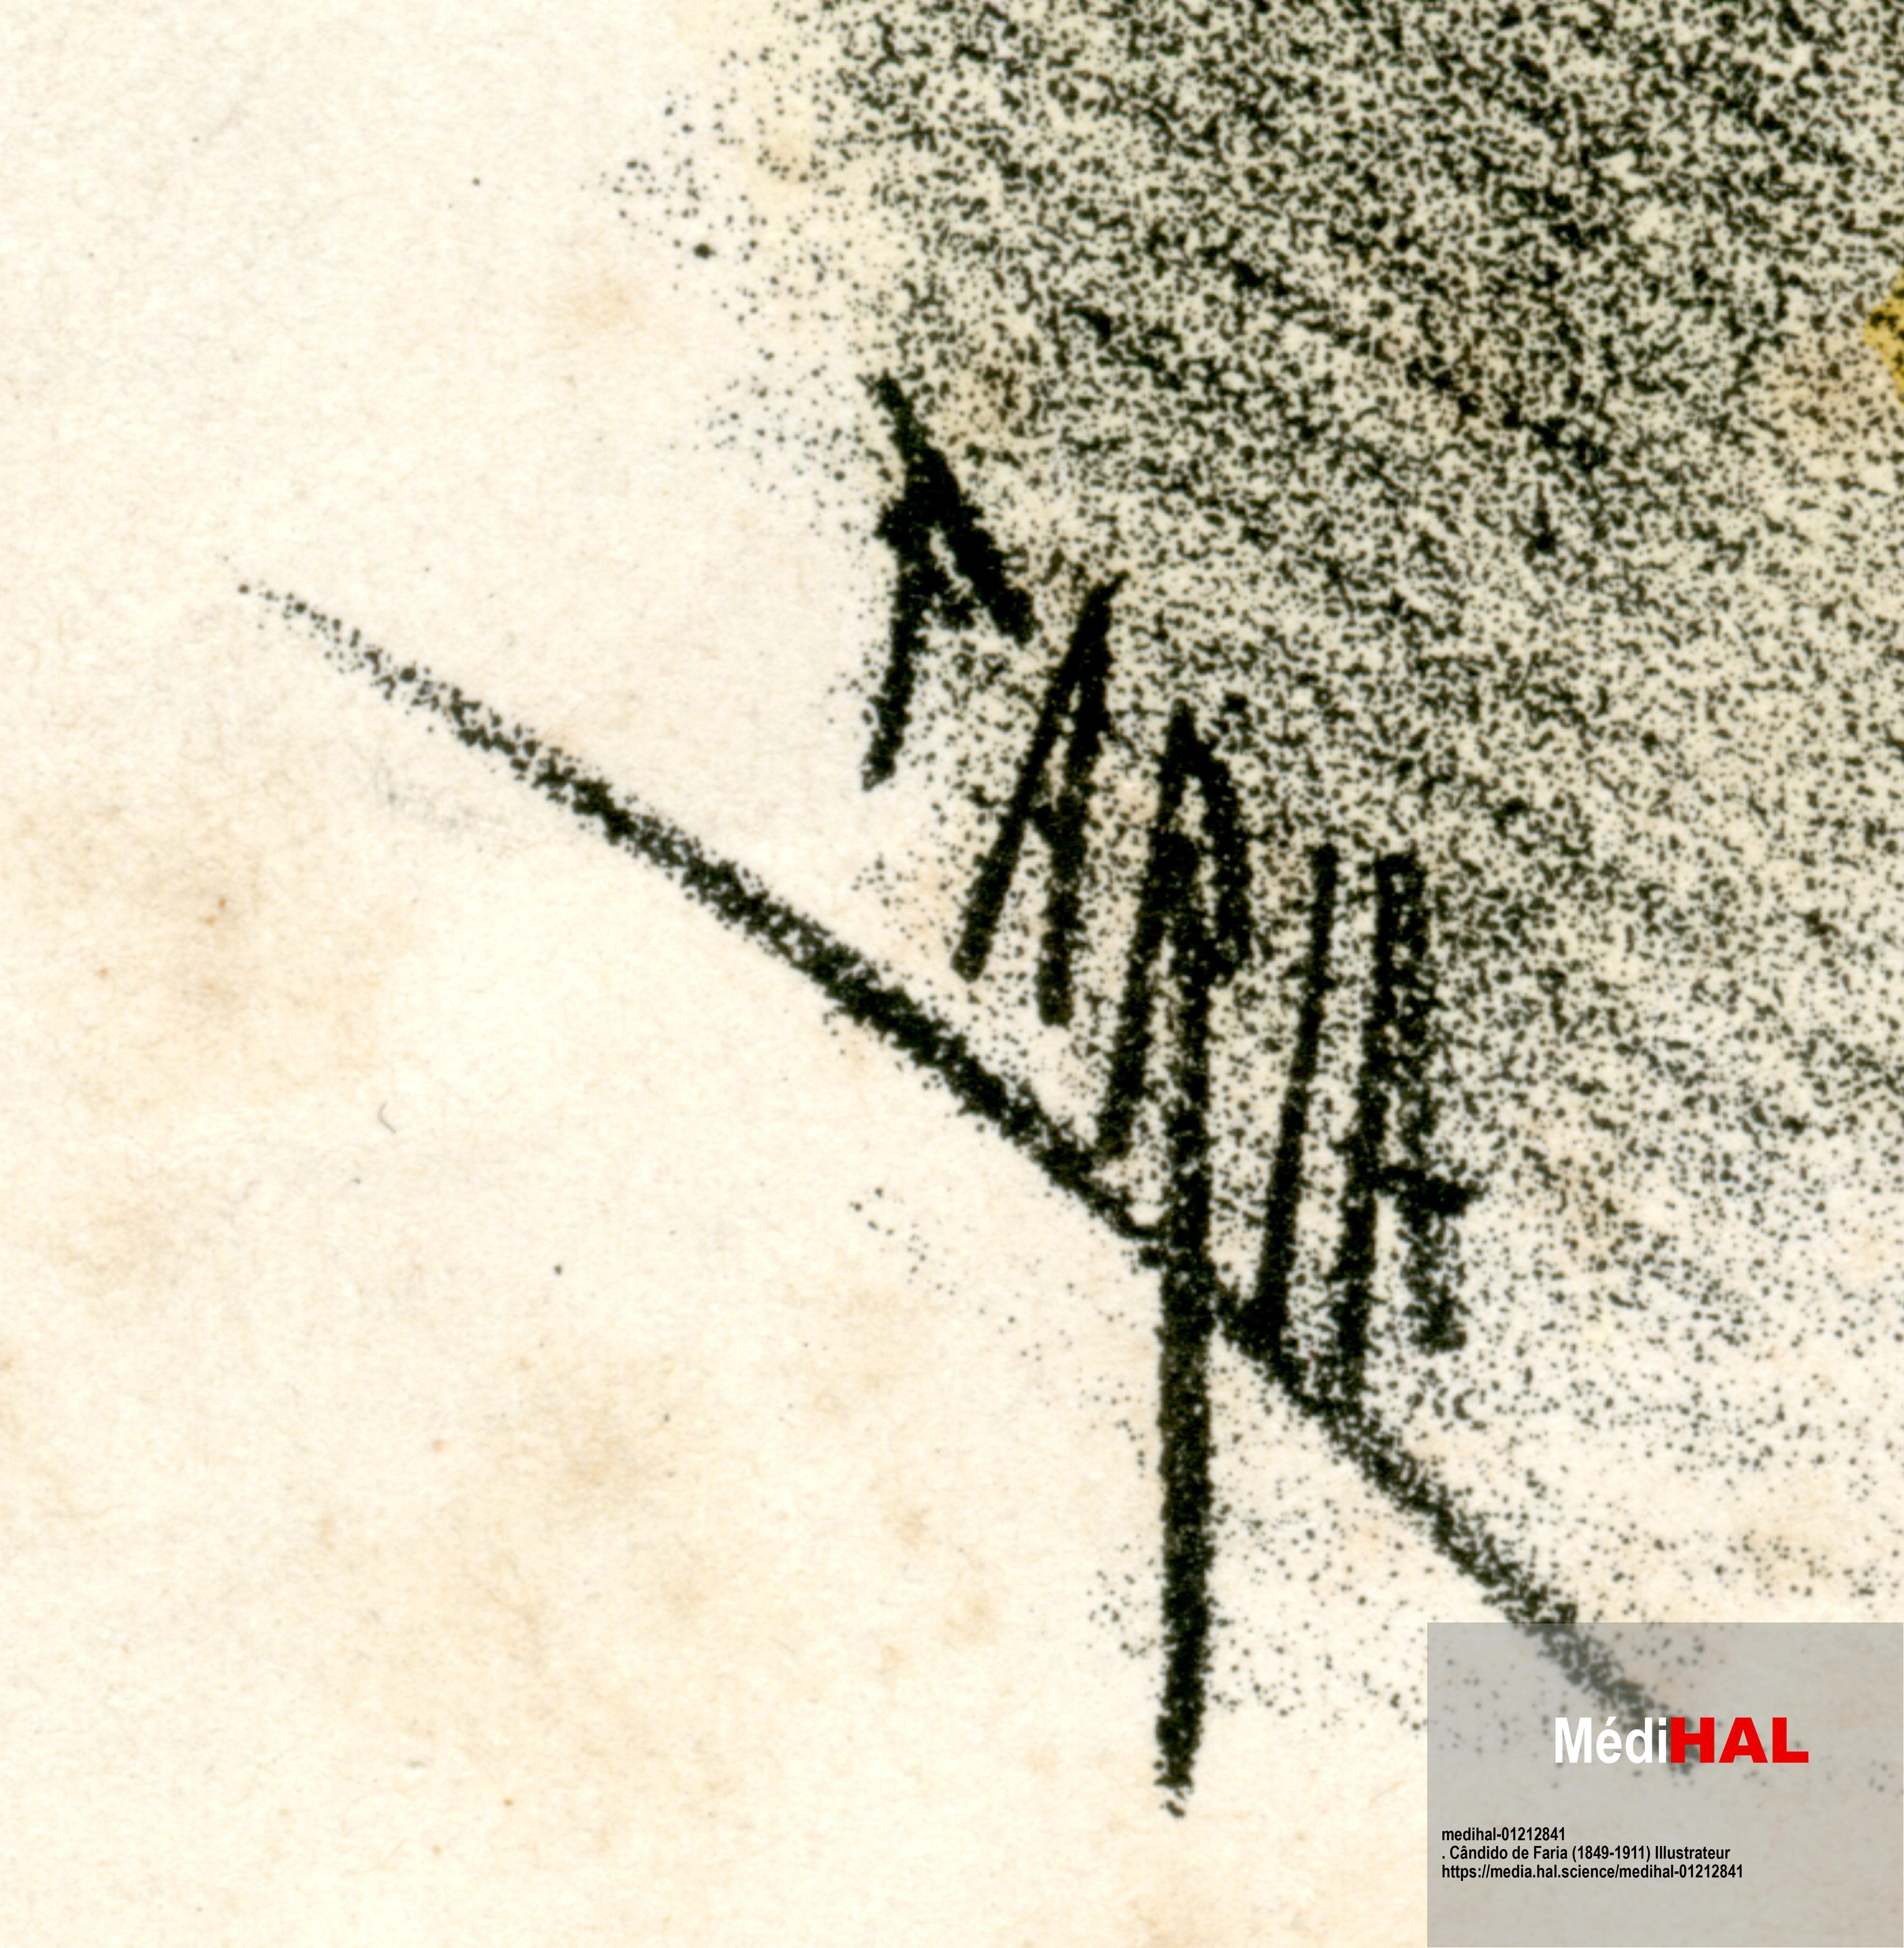
Signature of: cândido aragonez de faria